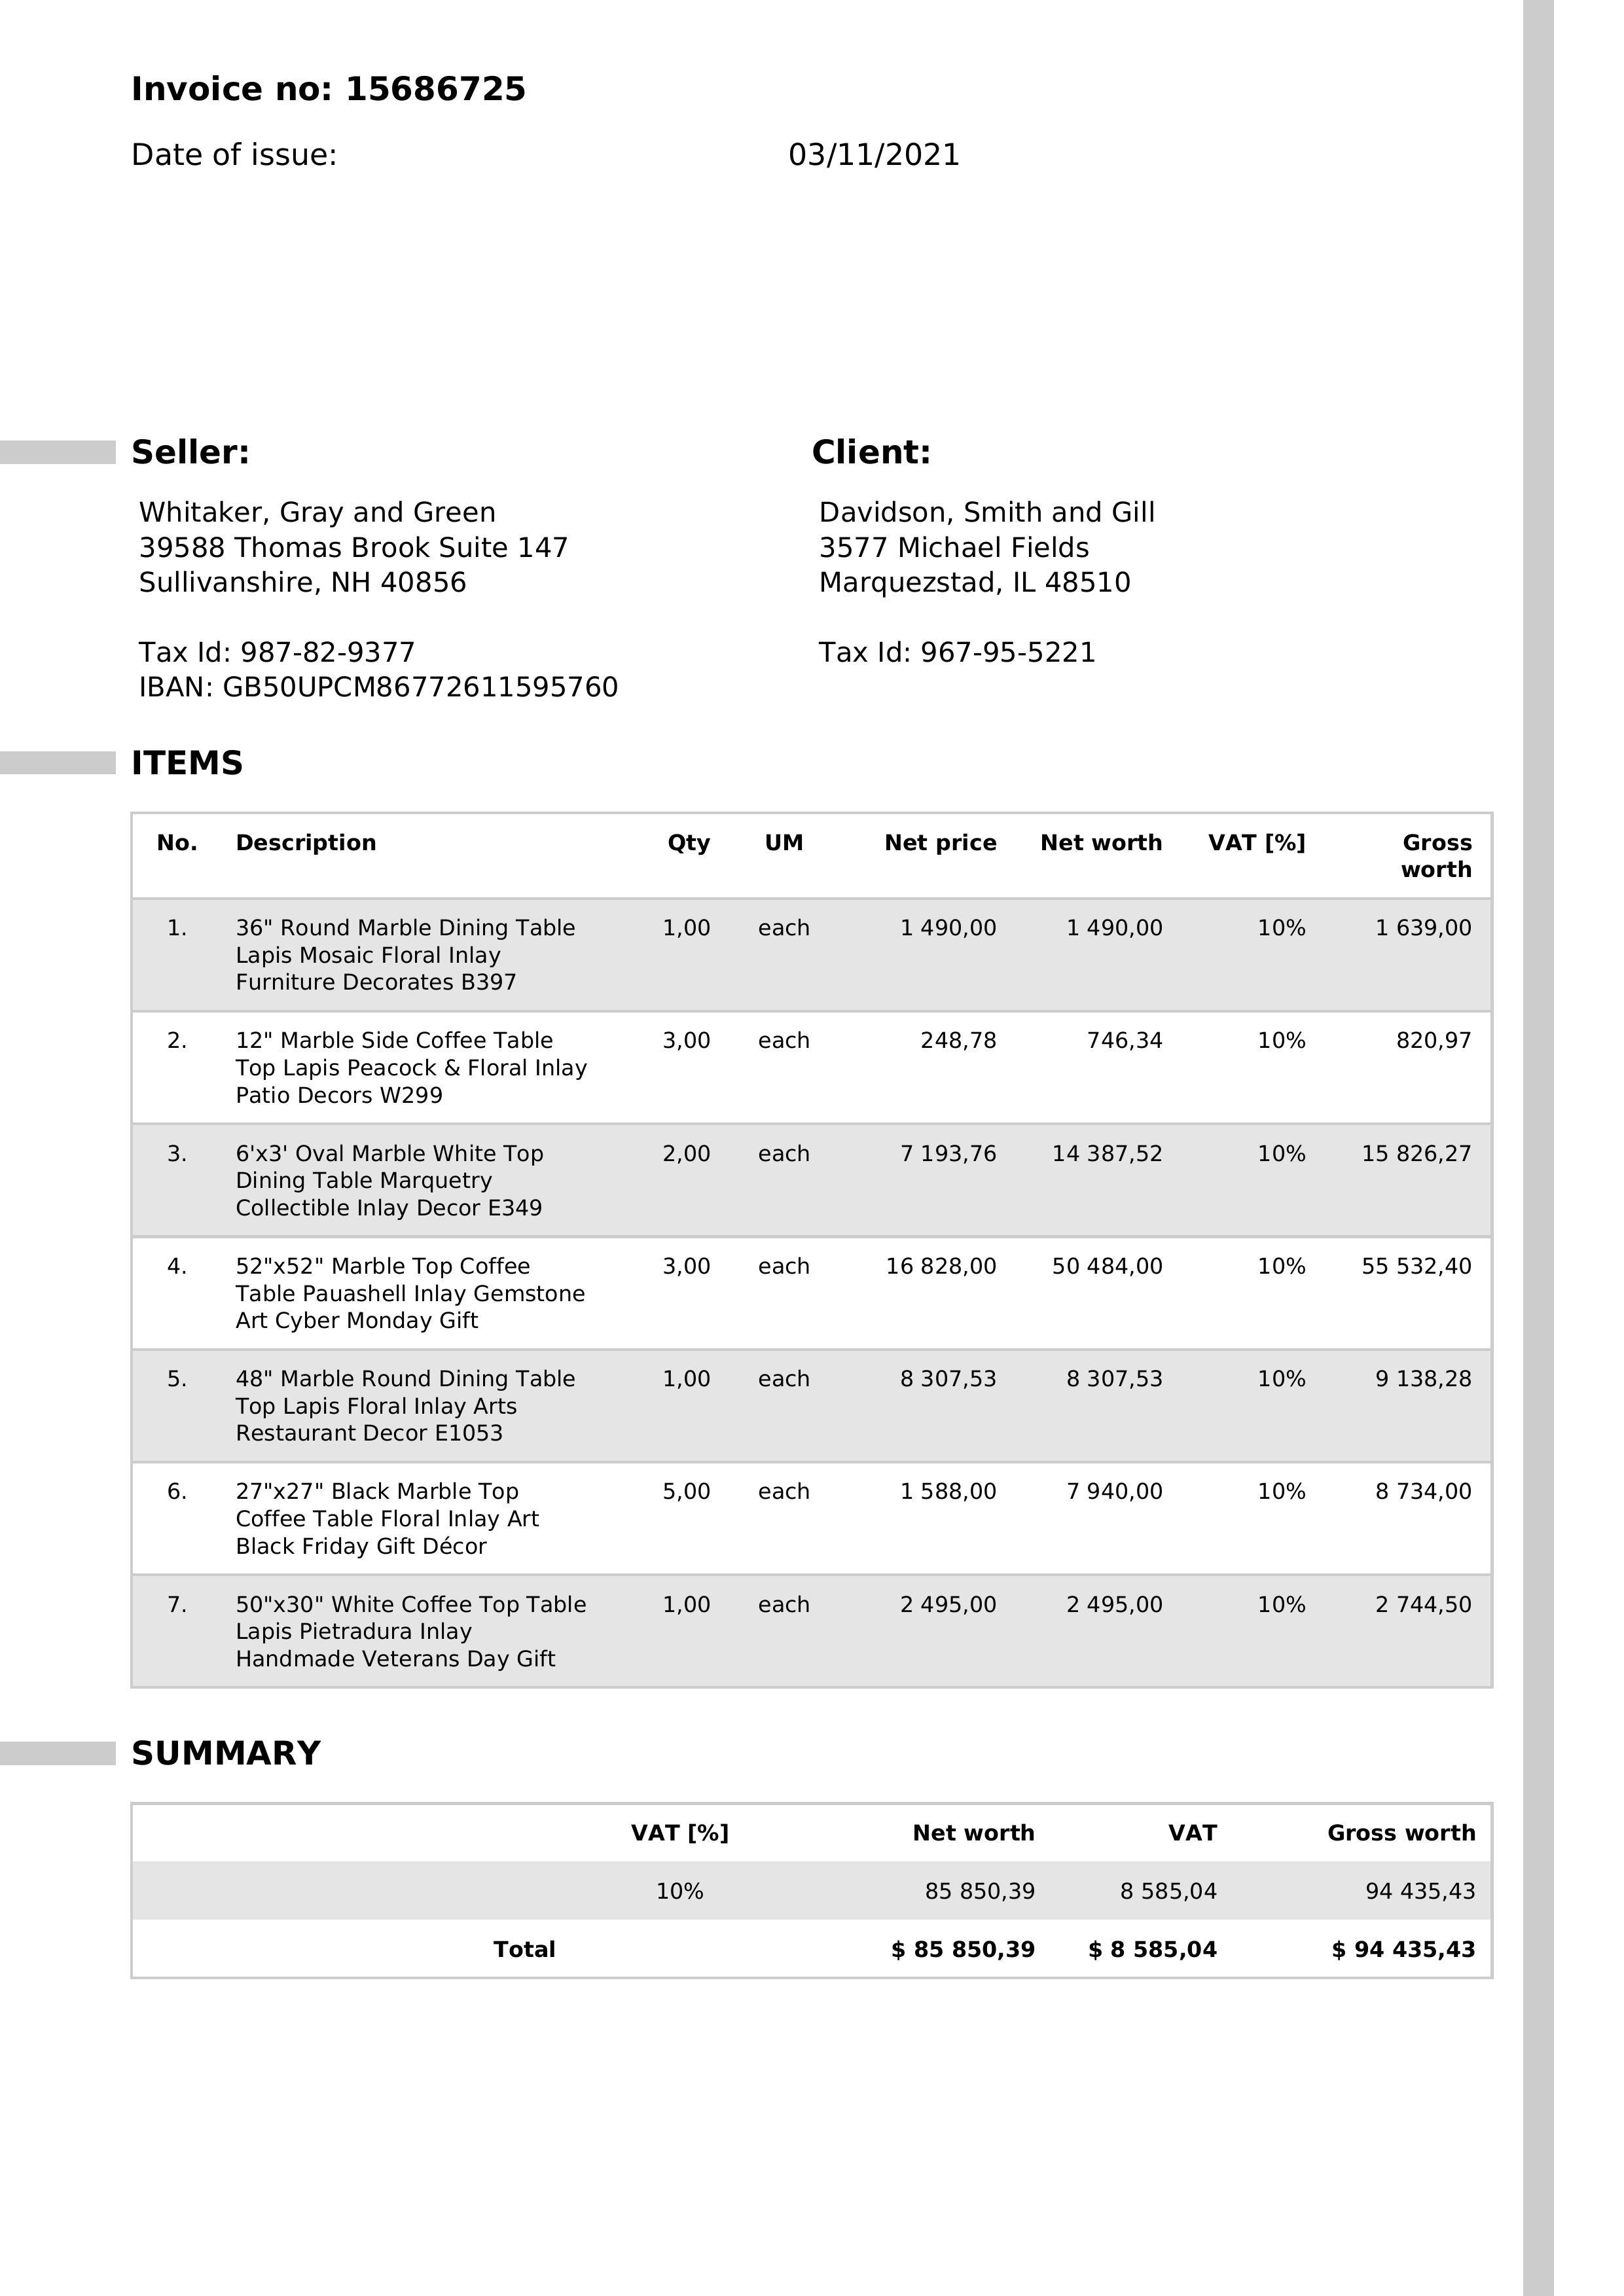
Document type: Invoice